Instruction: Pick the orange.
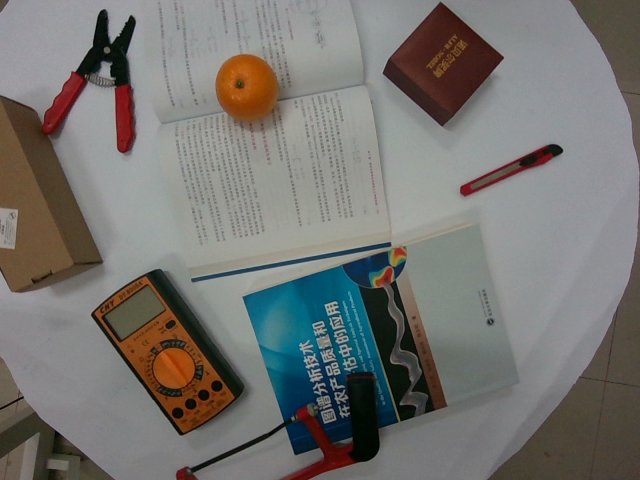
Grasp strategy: vertical